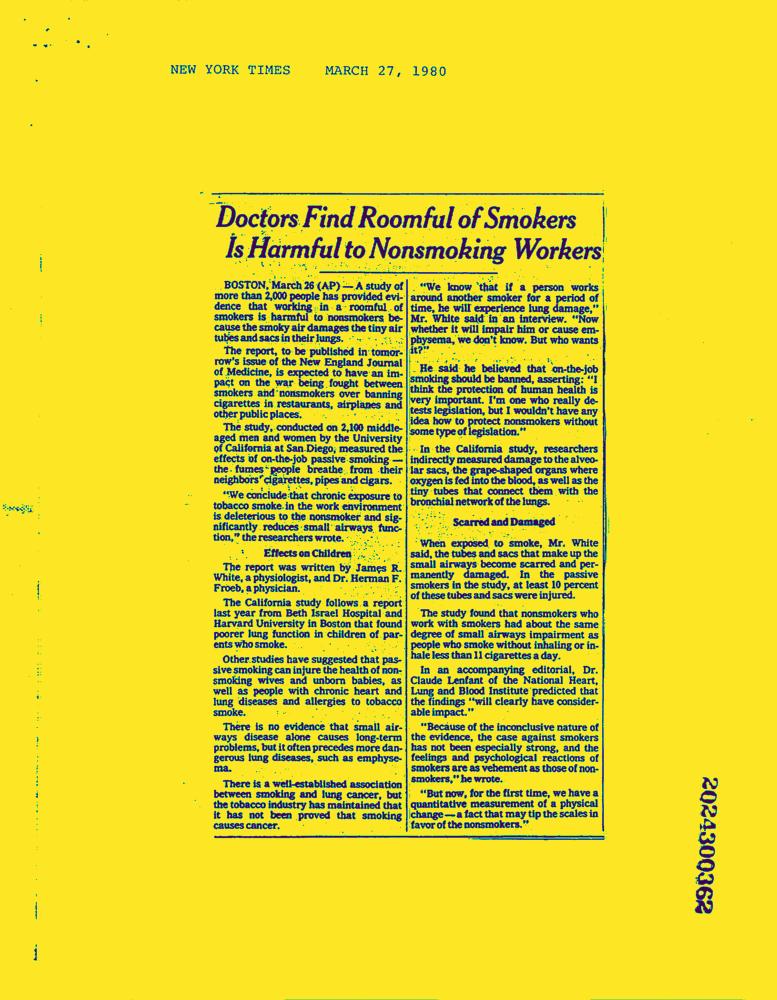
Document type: News-Article